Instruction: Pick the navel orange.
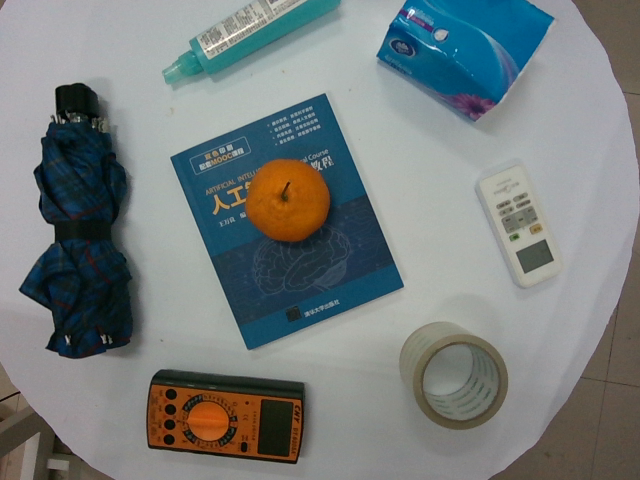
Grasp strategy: vertical